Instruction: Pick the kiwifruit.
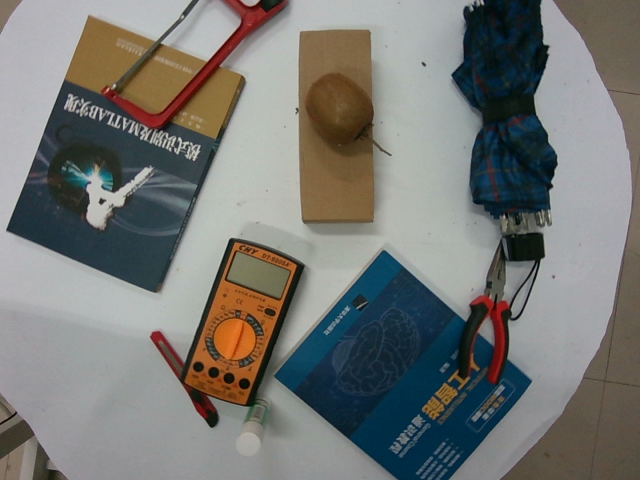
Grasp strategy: vertical